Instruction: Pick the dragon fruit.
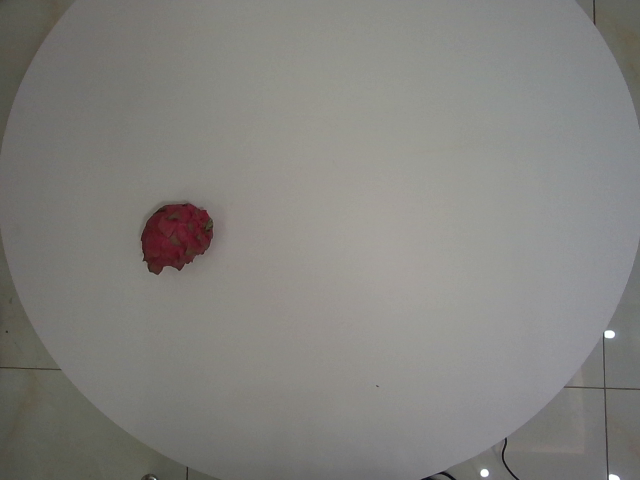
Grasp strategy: vertical